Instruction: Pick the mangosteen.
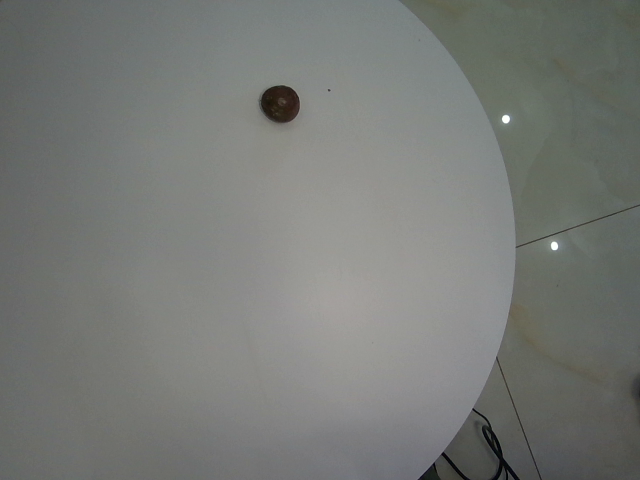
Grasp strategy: vertical